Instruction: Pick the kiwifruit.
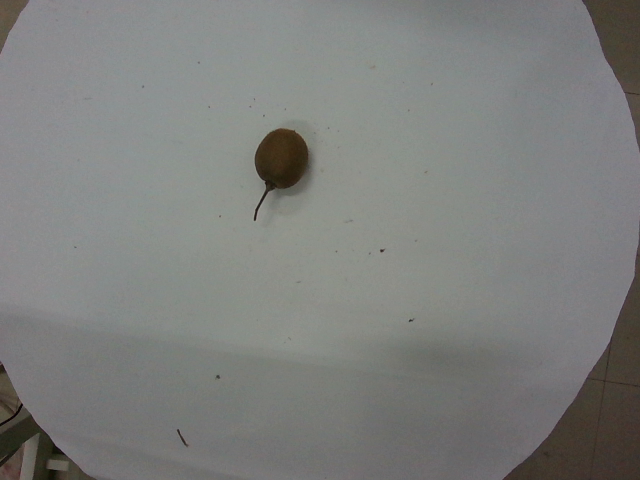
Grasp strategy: vertical